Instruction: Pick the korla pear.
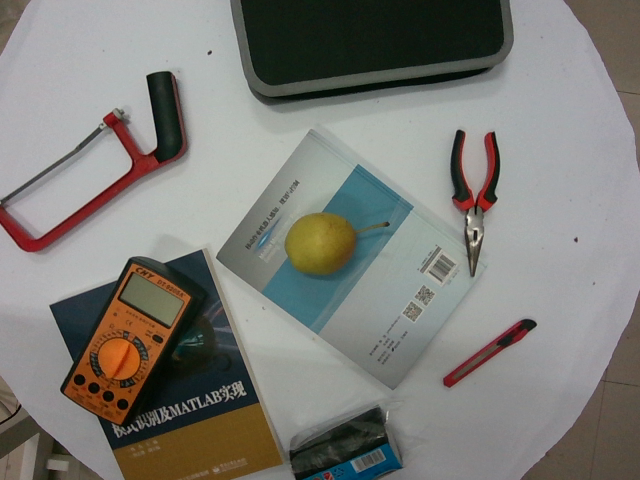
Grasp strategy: vertical